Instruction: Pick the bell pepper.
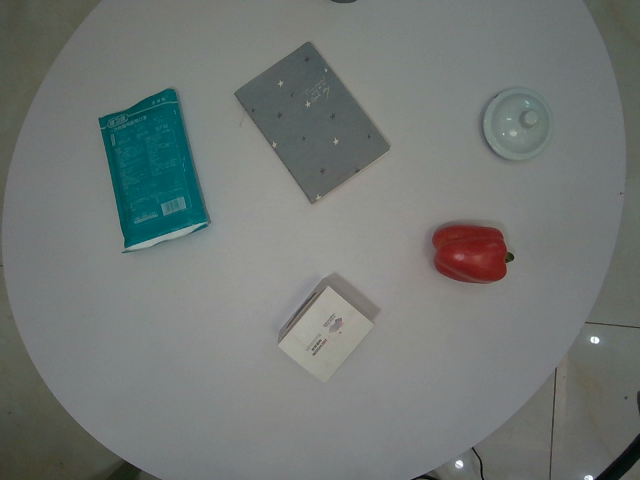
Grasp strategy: vertical